Question: What is the date of the hearing as scheduled in the document?
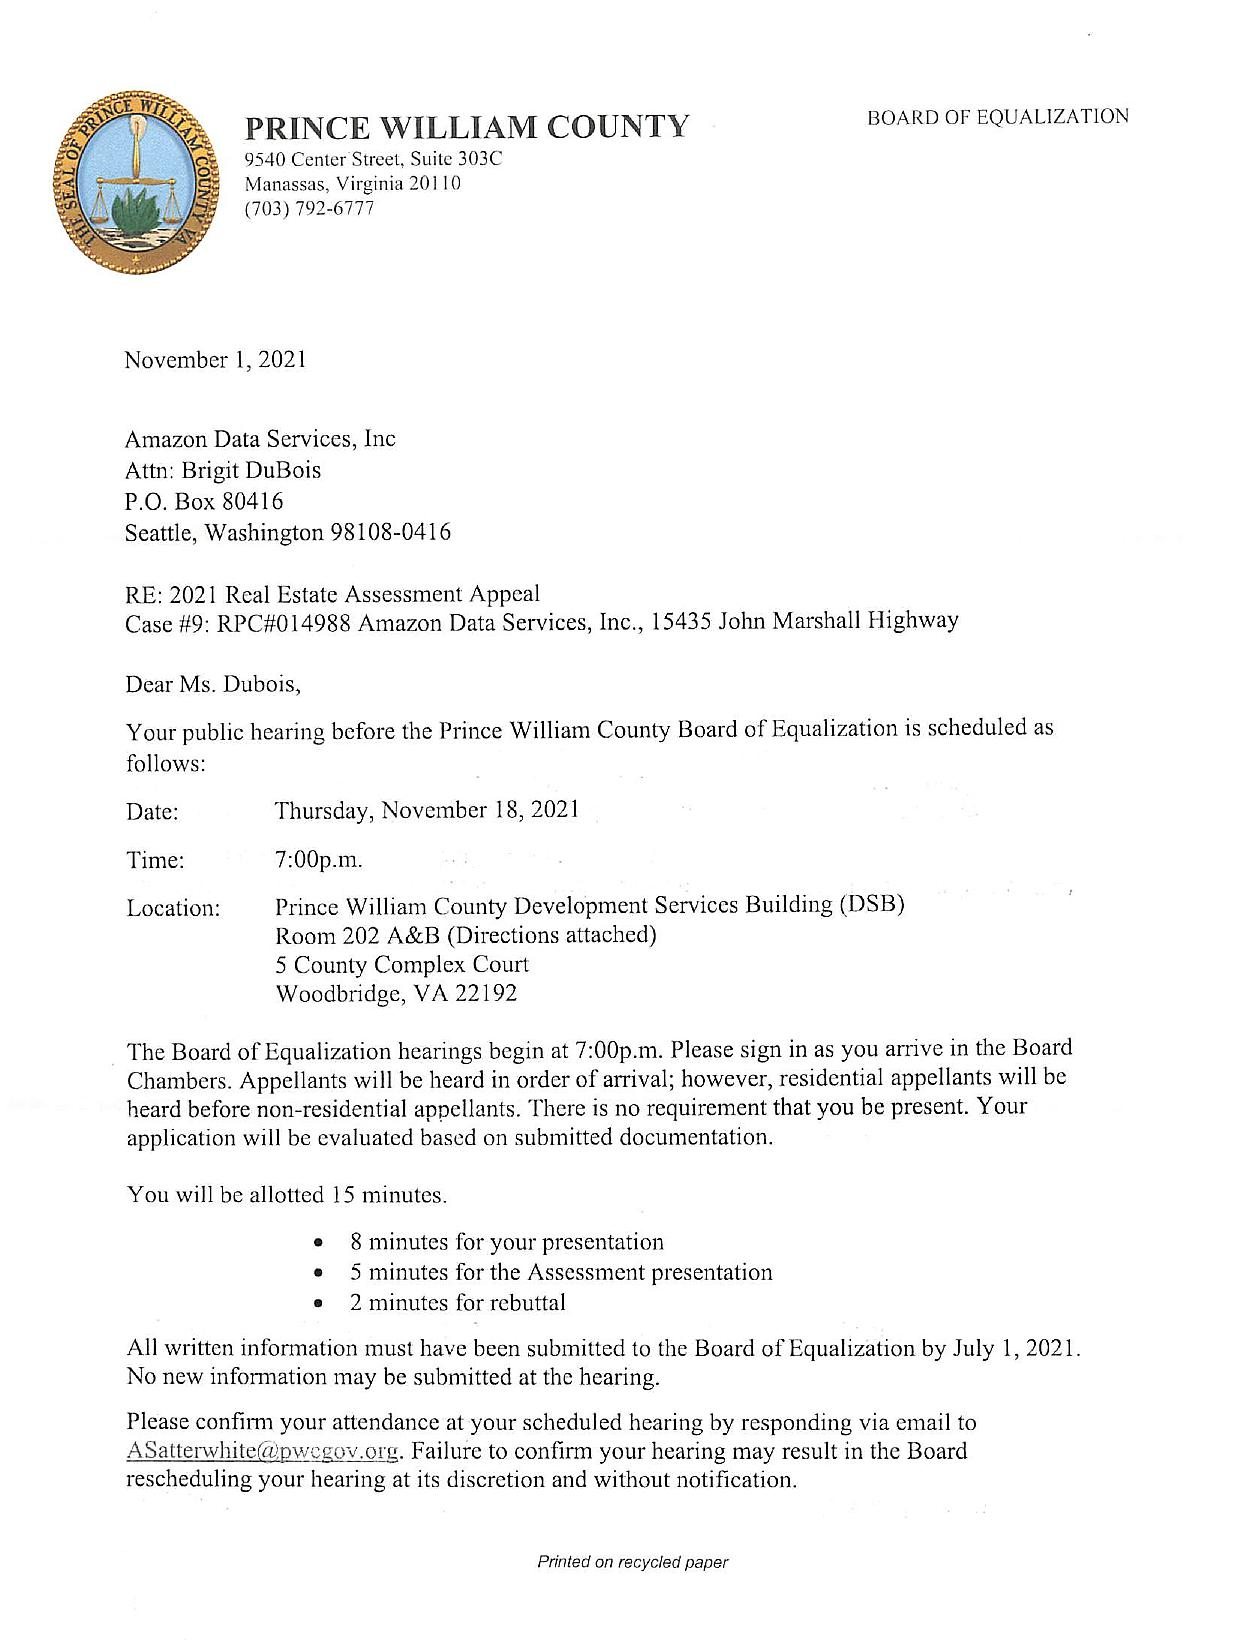
Answer: "Thursday, November 18, 2021"